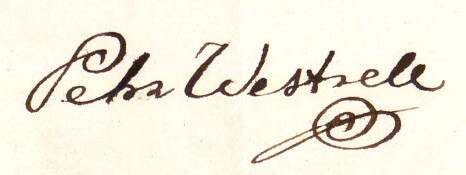
Signature of: pehr westrell the elder